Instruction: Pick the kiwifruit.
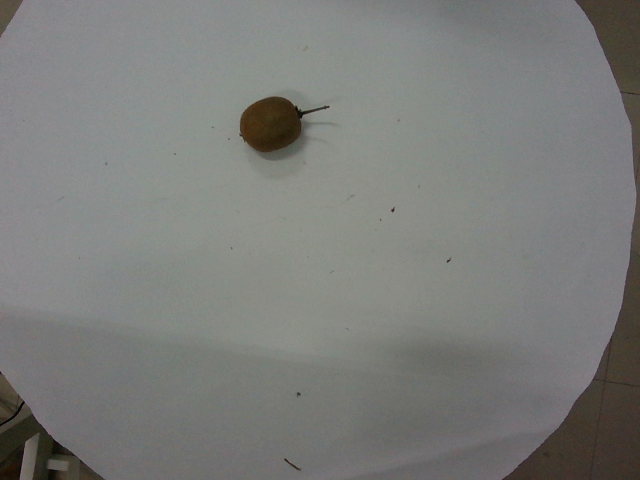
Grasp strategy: vertical